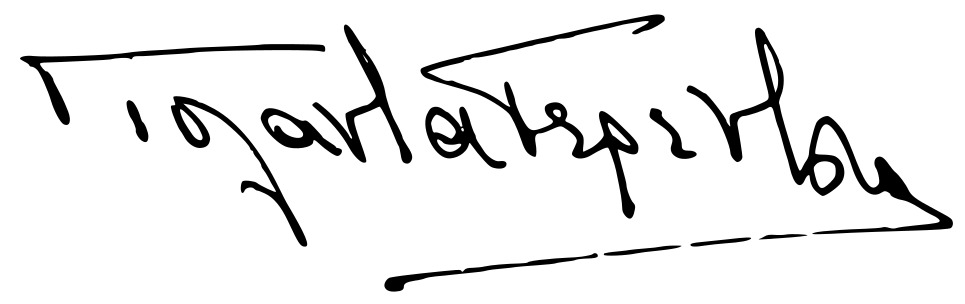
Signature of: yolanda terenzio